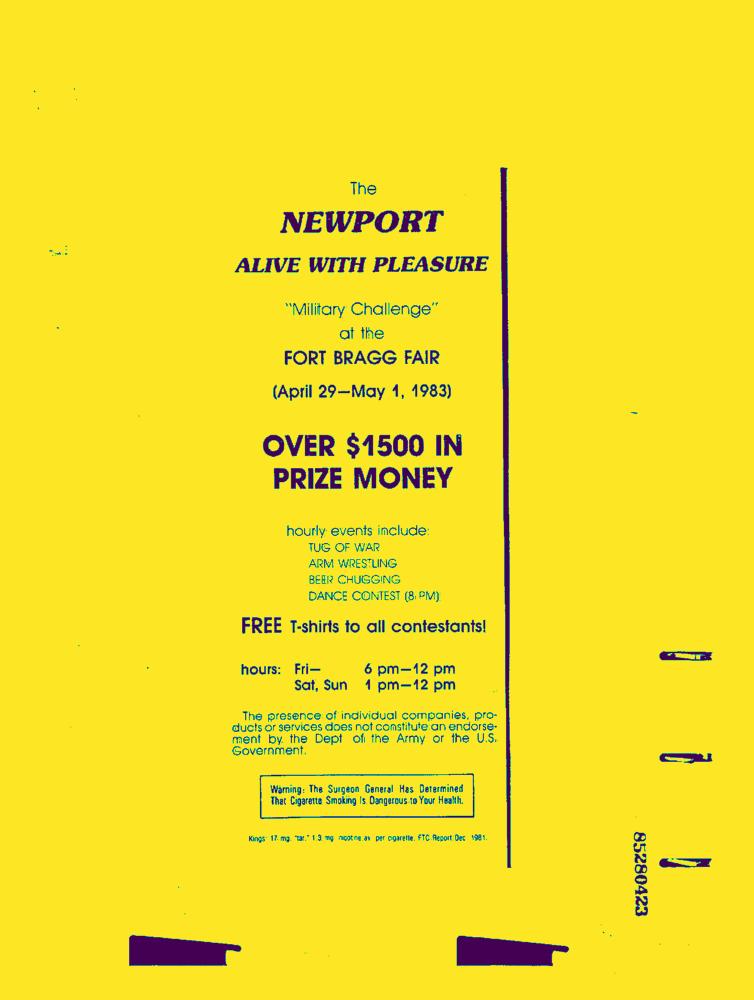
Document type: AD